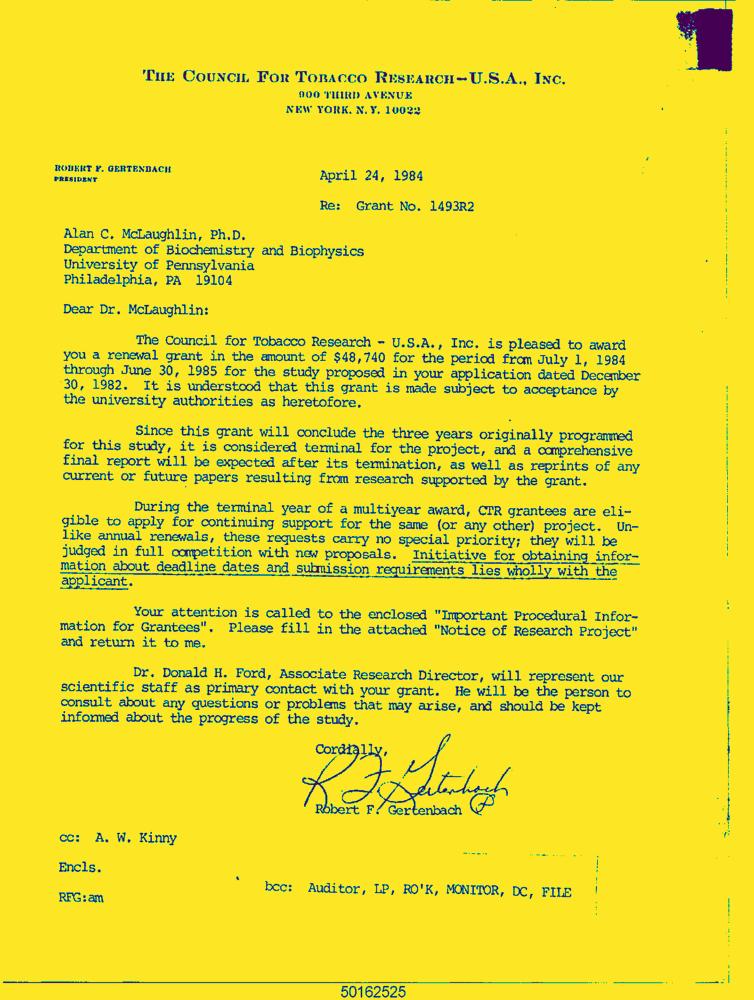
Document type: Letter-Doc